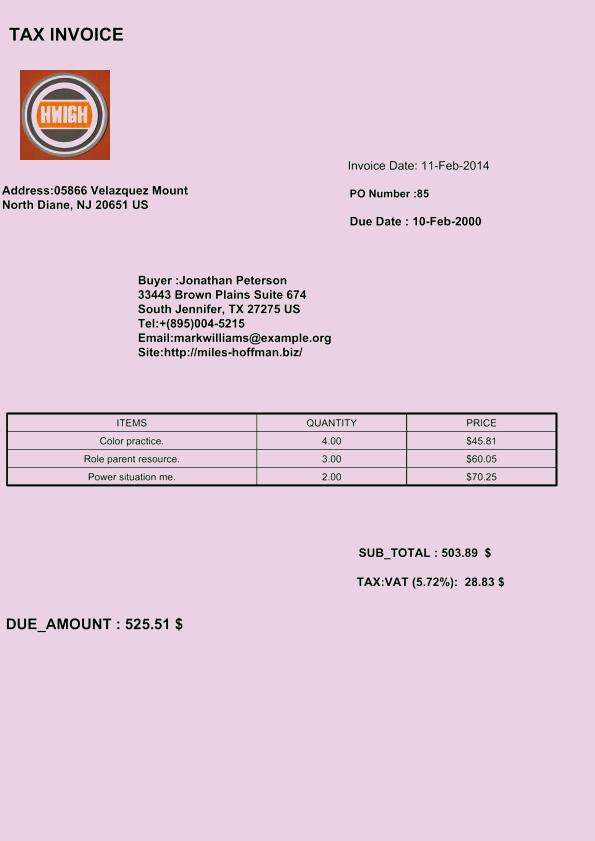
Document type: Invoice